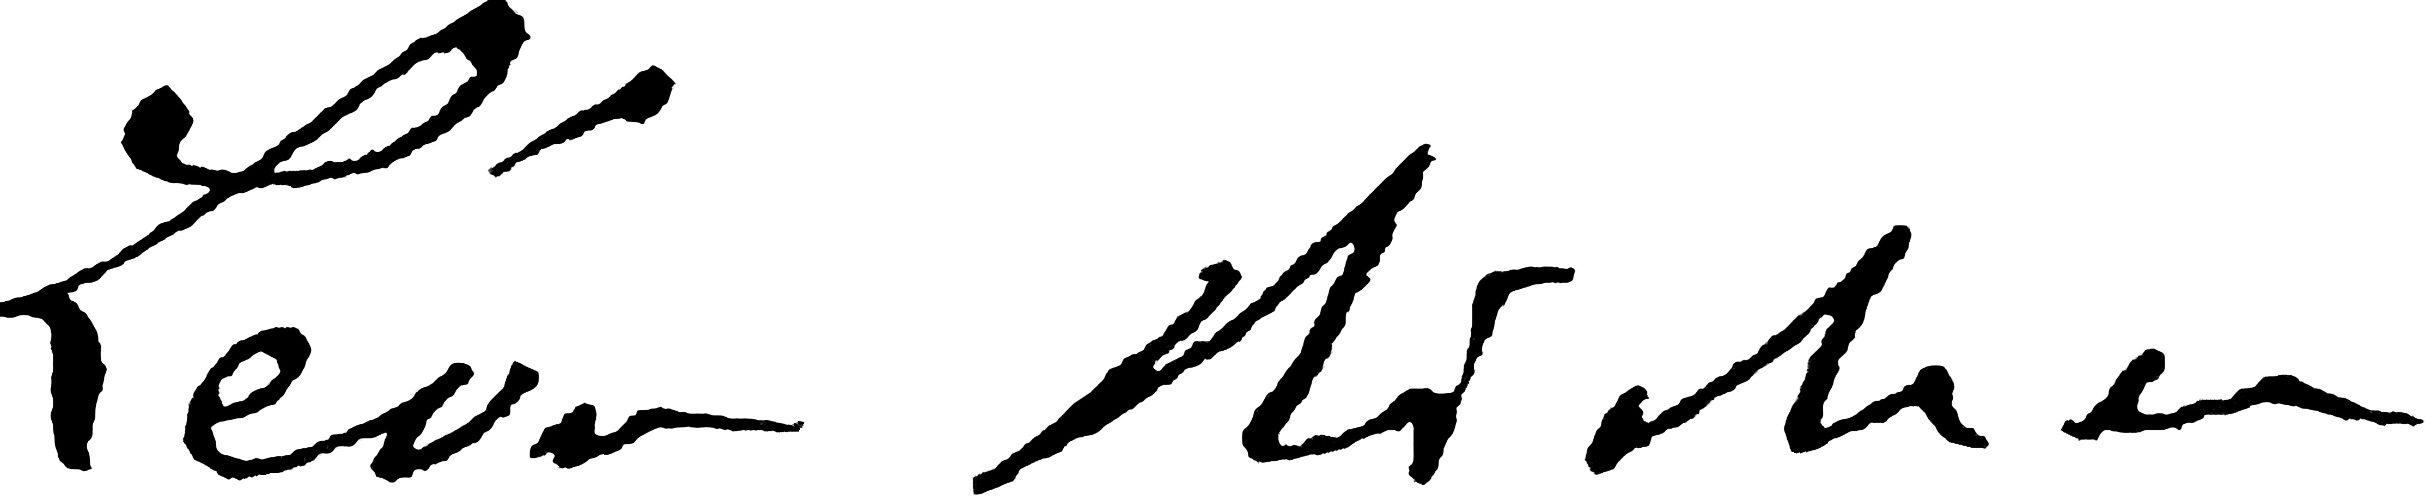
Signature of: léon richer